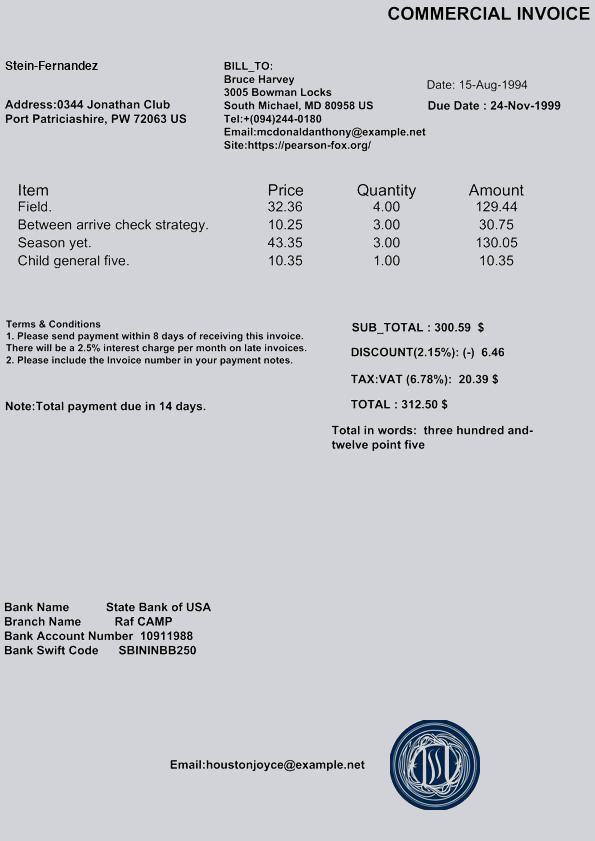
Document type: Invoice